Question: In what way does the history help explain the case?
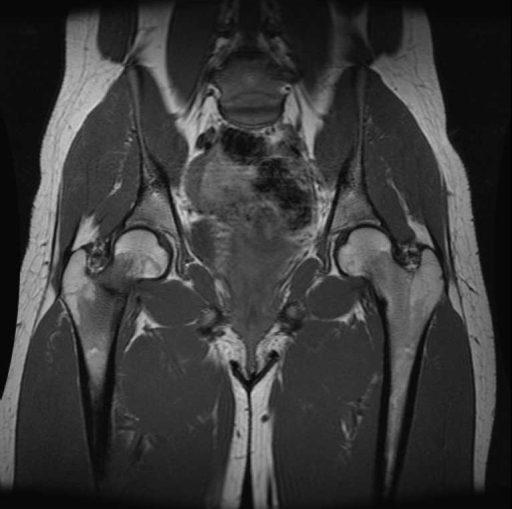
Answer: The patient's history of 21 year old female with right hip pain after recent increase in physical activity. is key in understanding the case.